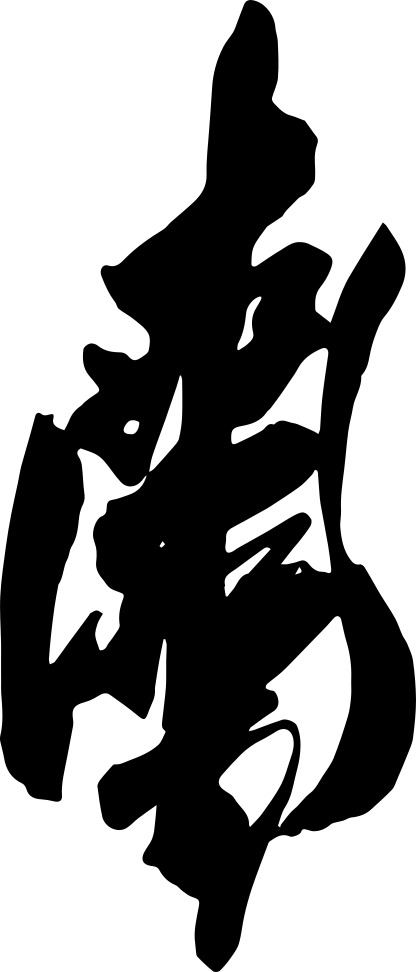
Signature of: li hongzhang